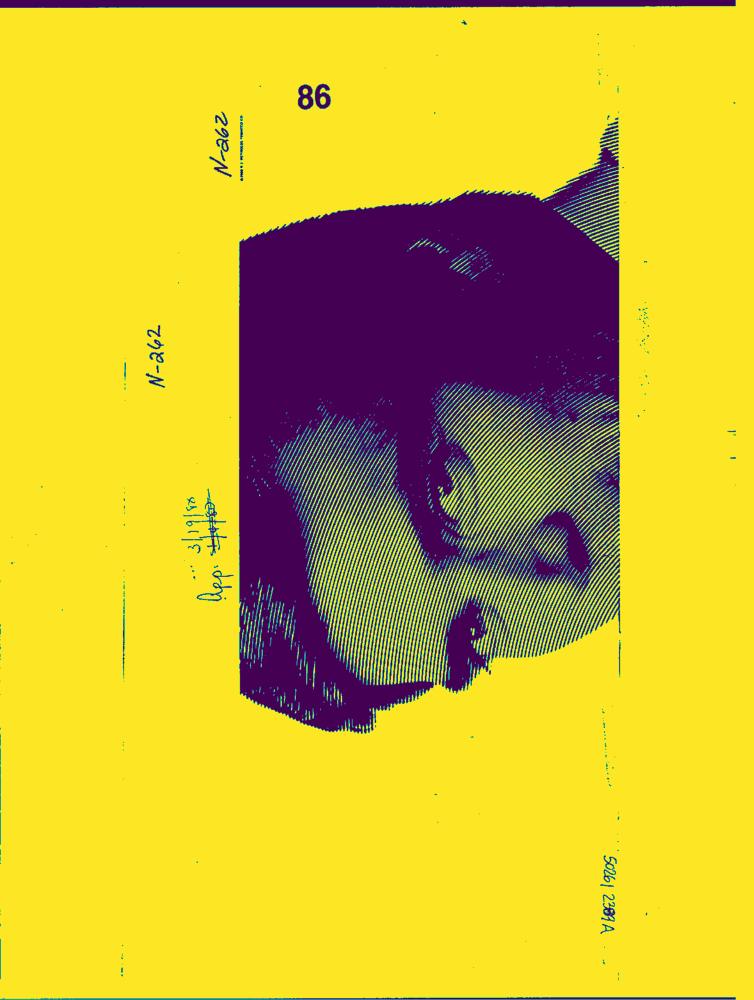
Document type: AD